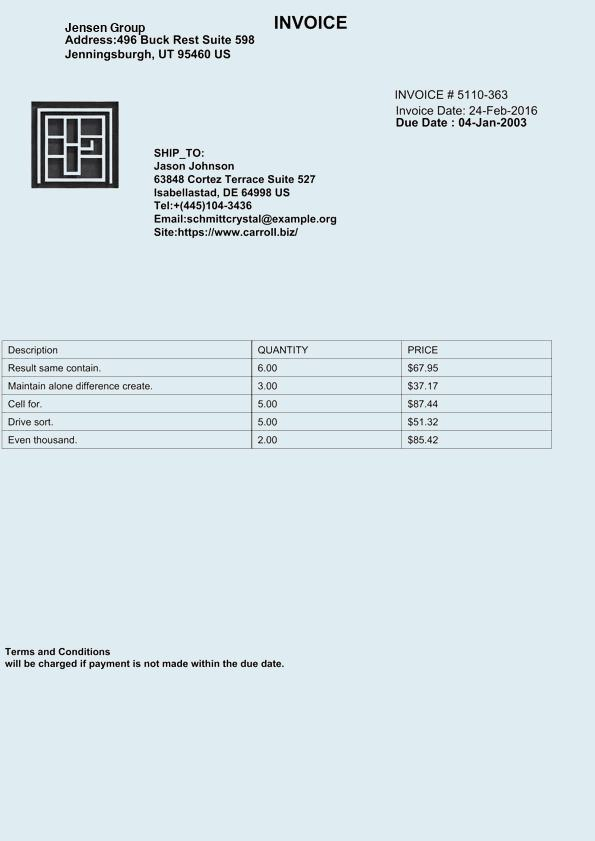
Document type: Invoice